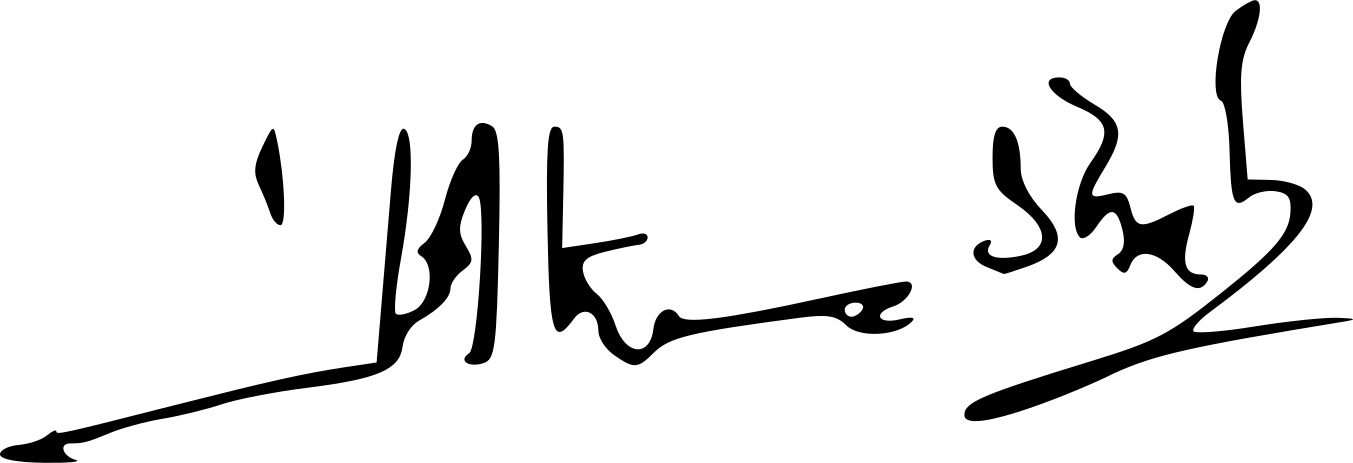
Signature of: ahmad shah iii of pahang